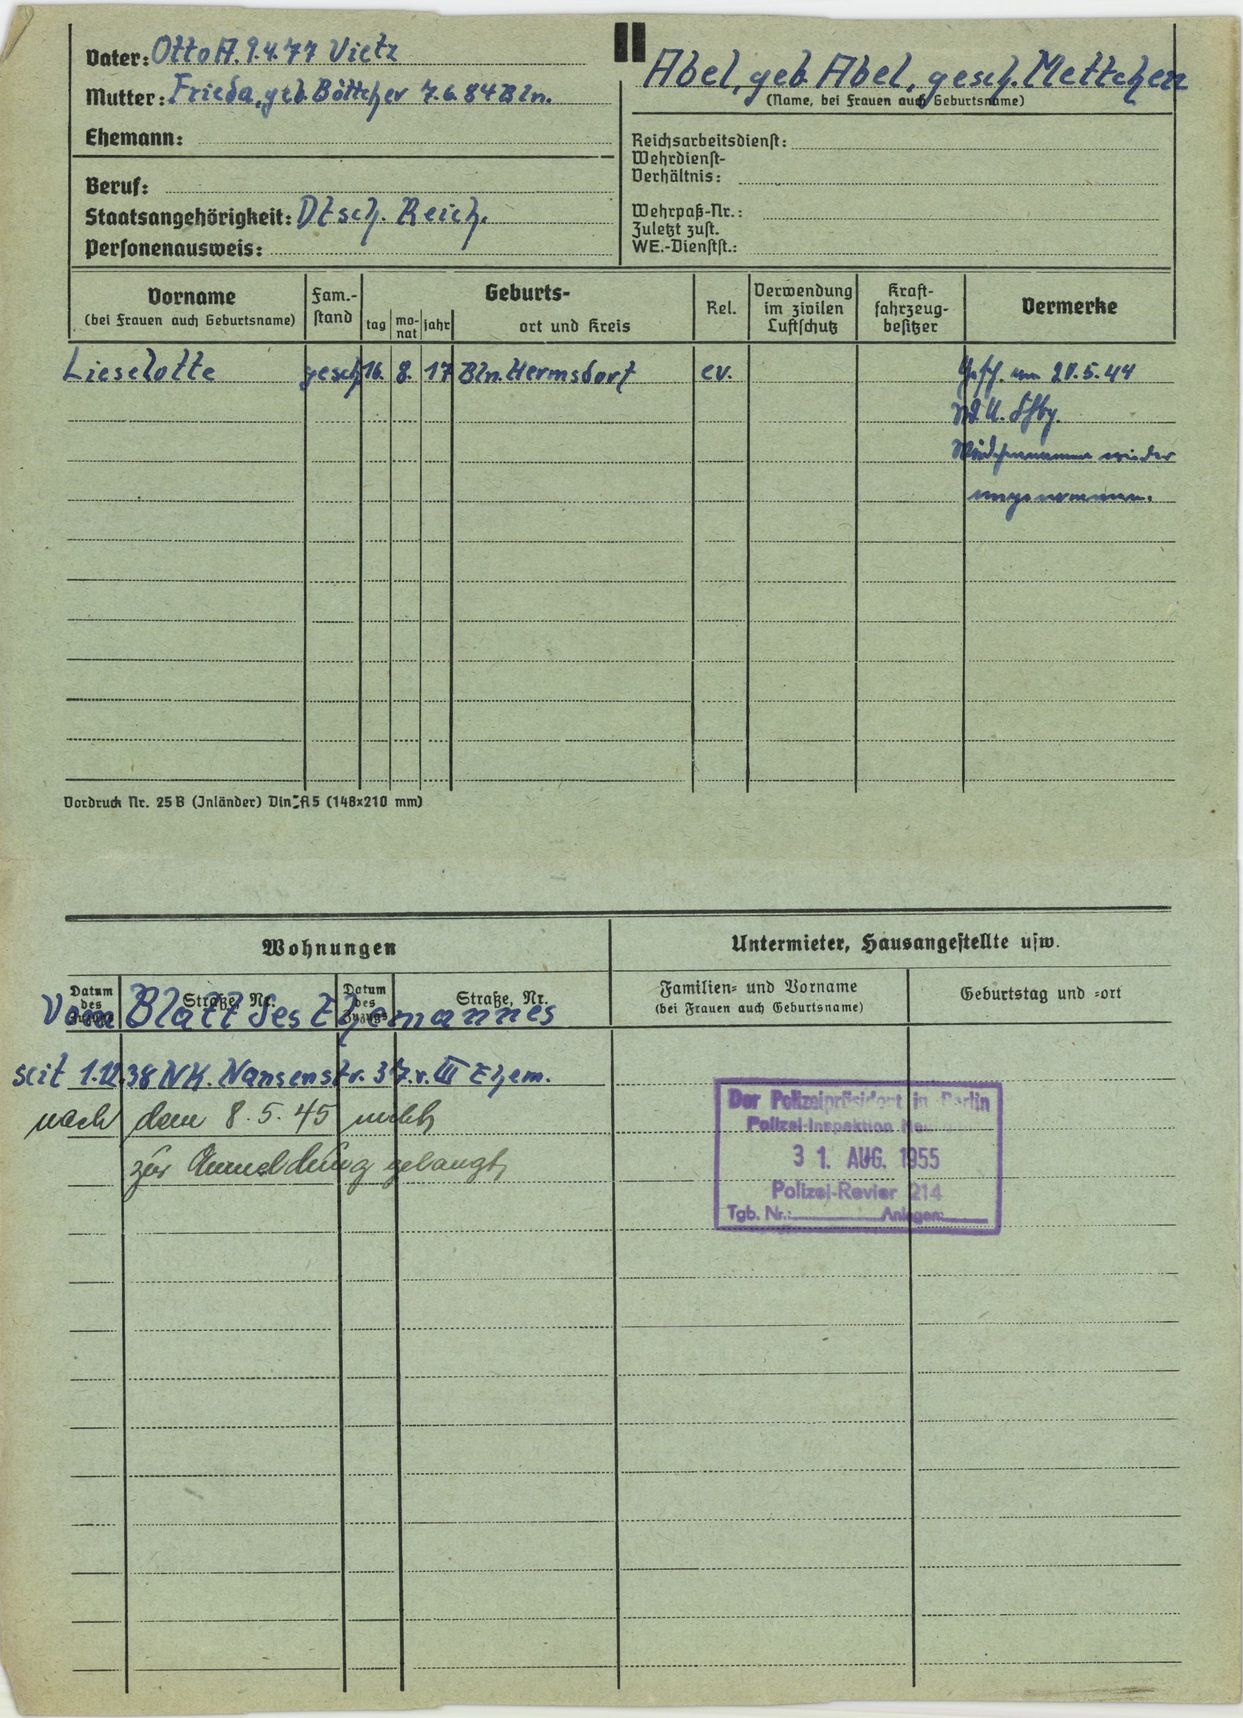
Abel, geb. Abel, gesch. Mettchen